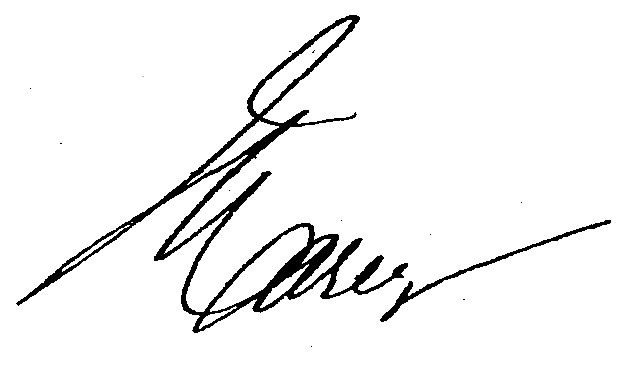
Signature of: étienne jules marey